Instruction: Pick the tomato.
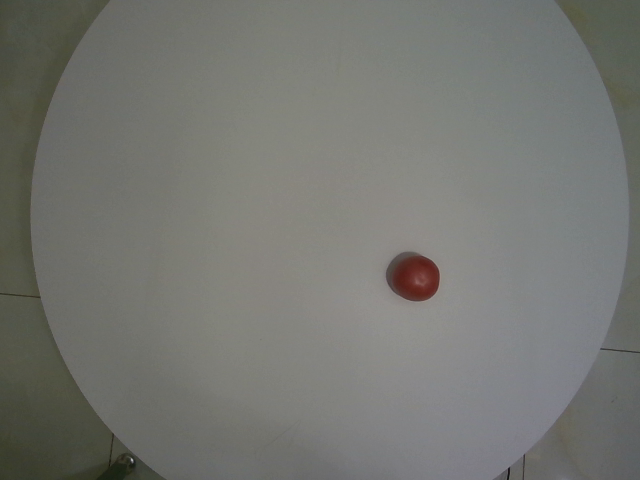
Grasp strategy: vertical